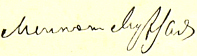
Signature of: melkon murzaev